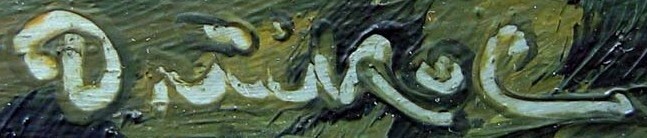
Signature of: františek drtikol